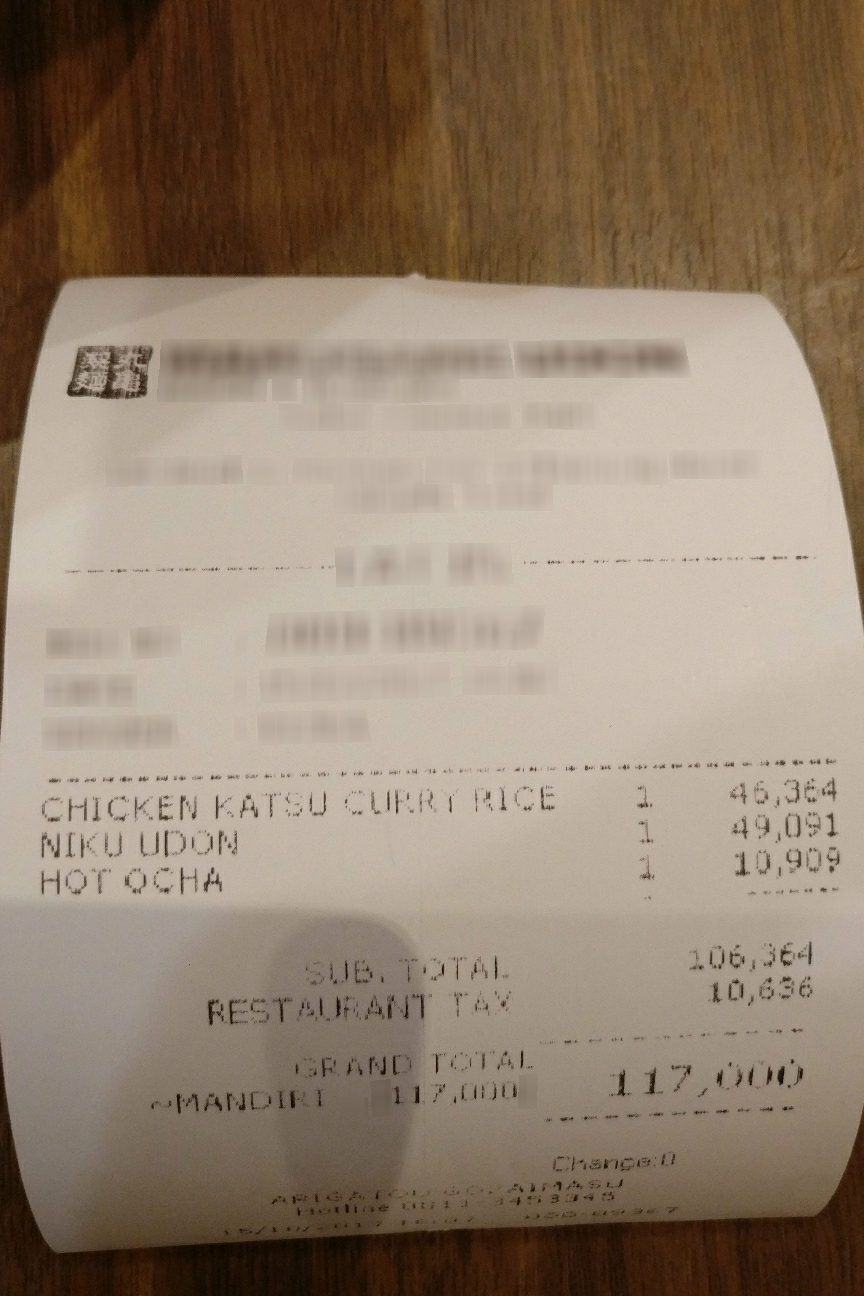
Number of items: 3
Subtotal: 106,364
Tax: 10,636
Total: 117,000
OCR text regions:
text: SUB.
text: TOTAL
text: 106,364
text: RESTAURANT
text: TAX
text: 10,636
text: CHICKEN
text: KATSU
text: CURRY
text: RICE
text: 1
text: 46,364
text: NIKU
text: UDON
text: 1
text: 49,091
text: HOT
text: OCHA
text: 1
text: 10,909
text: GRAND
text: TOTAL
text: 117,000
text: ~MANDIRI
text: 117,000
text: Change:
text: 0